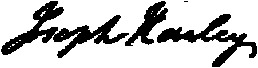
Signature of: joseph hawley